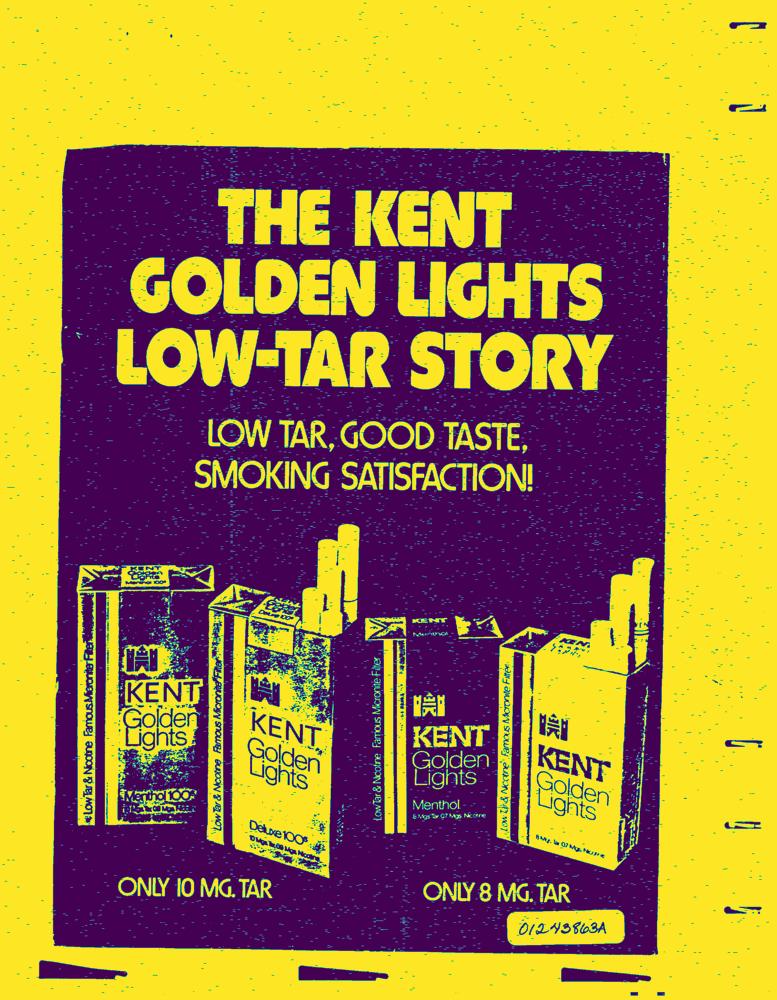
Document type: AD